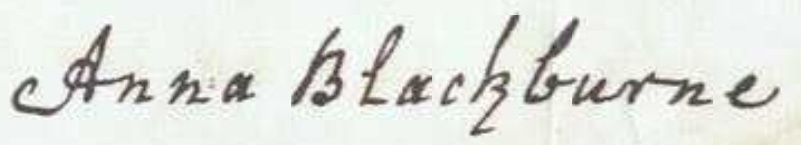
Signature of: anna blackburne